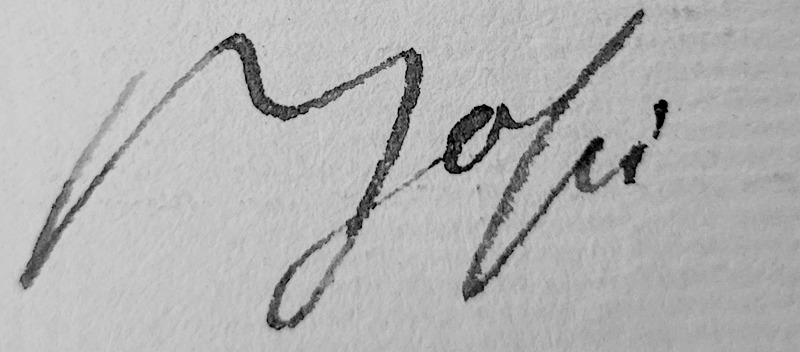
Signature of: joseph aurèle de bossi